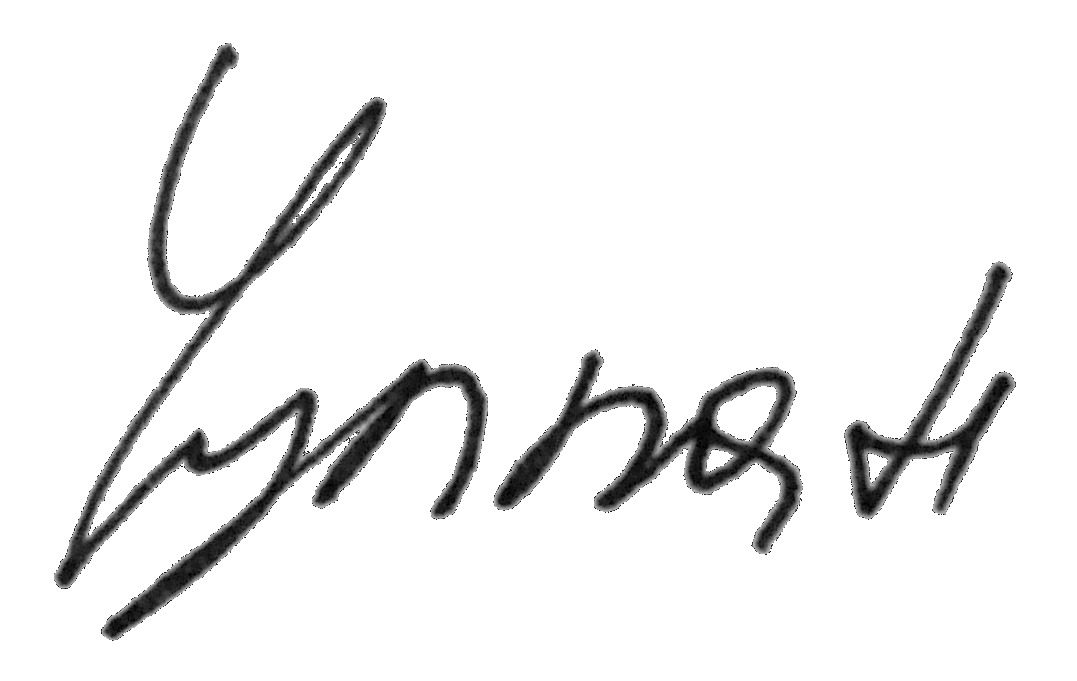
Signature of: chulpan khamatova